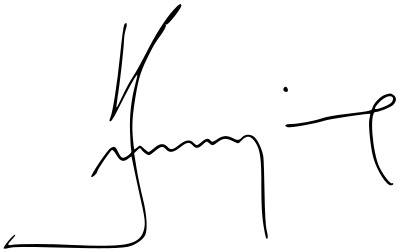
Signature of: kazimierz deyna